Question: In what way does the history help explain the case?
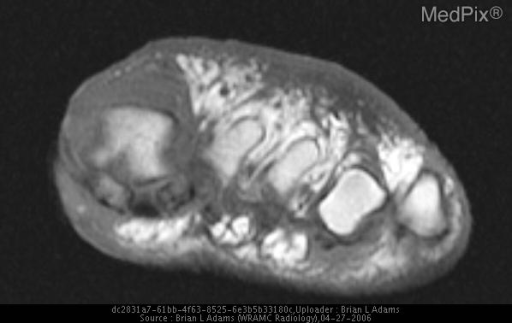
Answer: The patient's history of The patient is an 83-year-old, African-American woman with a history of diabetes mellitus, hypertension, hyperlipidemia, hepatitis C, and neurosyphilis, who was admitted to the hospital for worsening of a chronic, nonhealing, left-foot ulcer that had been followed closely by the Podiatry service with repeated debridements and courses of oral antibiotics.  On the current admission, the patient denied having had any fevers, chills, or feelings of malaise, but stated that her glycemic control had been poor. is key in understanding the case.